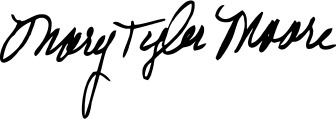
Signature of: mary tyler moore